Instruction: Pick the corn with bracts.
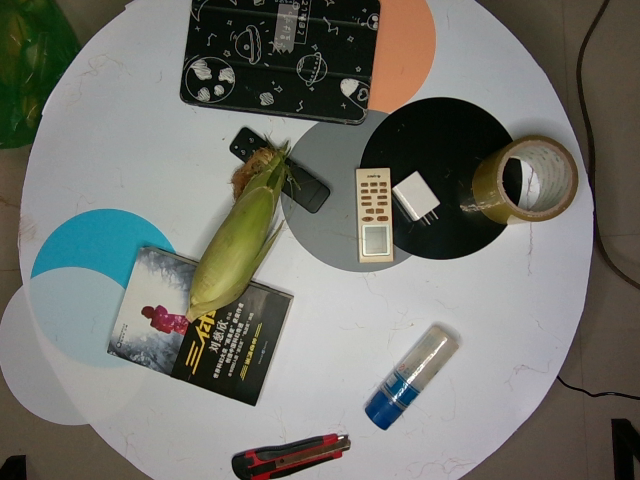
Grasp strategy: vertical